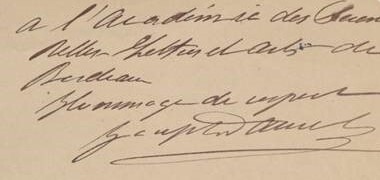
Signature of: joseph daurel